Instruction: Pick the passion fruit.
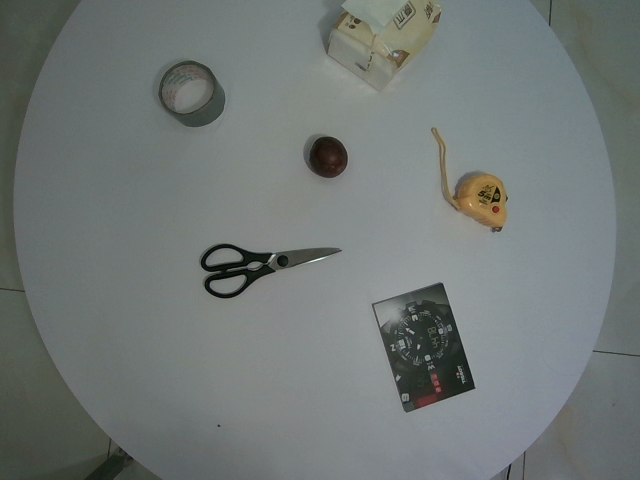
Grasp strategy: vertical